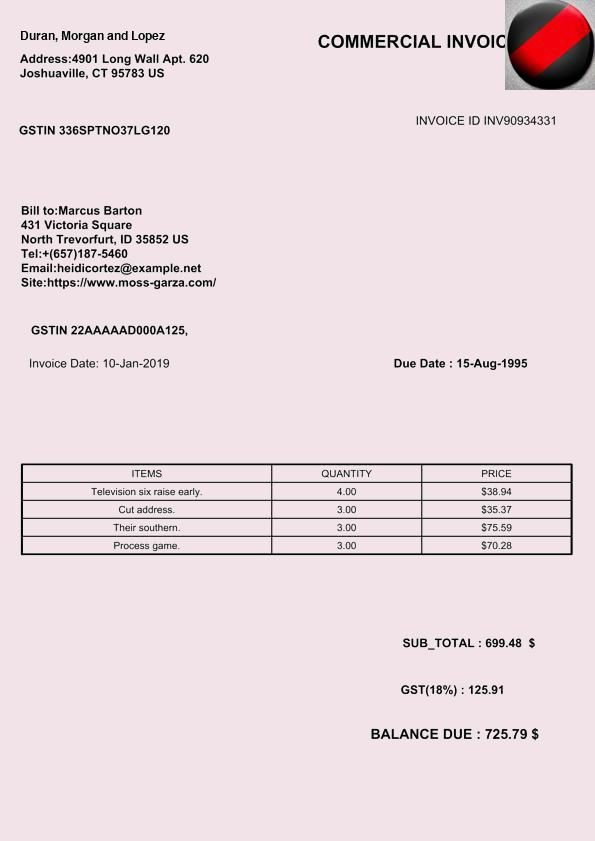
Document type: Invoice